Question: What is the suspected problem?
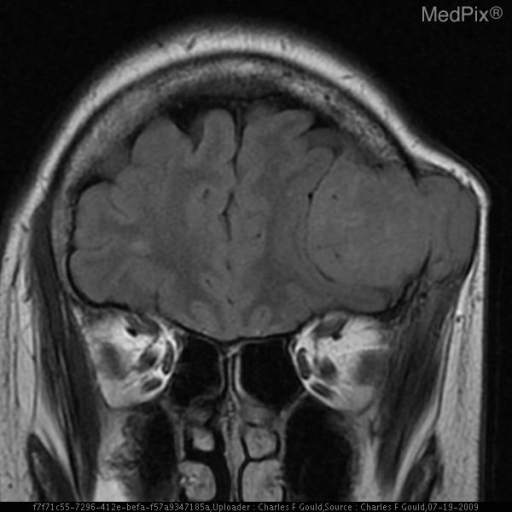
Answer: The findings suggest Plain radiograph (skull): Multiple “punched-out” lytic lesions are seen throughout the calvarium.
A large lytic lesion at the vertex disrupts both the inner and outer table.

T1 Sag: Large expansile mass lesion which is hypointense to bone marrow extending intracranially from the frontal clavarium.

T1 Cor:  Large expansile mass lesion which is hypointense to bone marrow extending intracranially from the frontal clavarium.

T1 Ax +C: Enhancing expansile mass lesion extending intracranially and superficially from the calvarium.

T1 Cor +C: Enhancing expansile mass lesion extending intracranially and superficially from the calvarium.

T2 Ax: Expansile mass which is isointense to bone marrow extending both intracranially and superficially from the calvarium.. Large expansile mass lesion which is hypointense to bone marrow extending intracranially from the frontal clavarium.. The patient might have a history of 61 y.o. woman with a "lump" on left side of head..